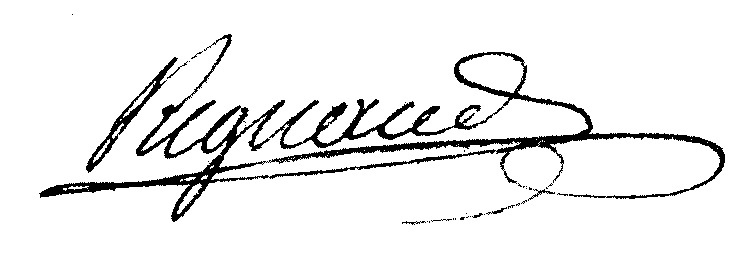
Signature of: michel louis étienne regnaud de saint jean d angély